Question: What is the main concern?
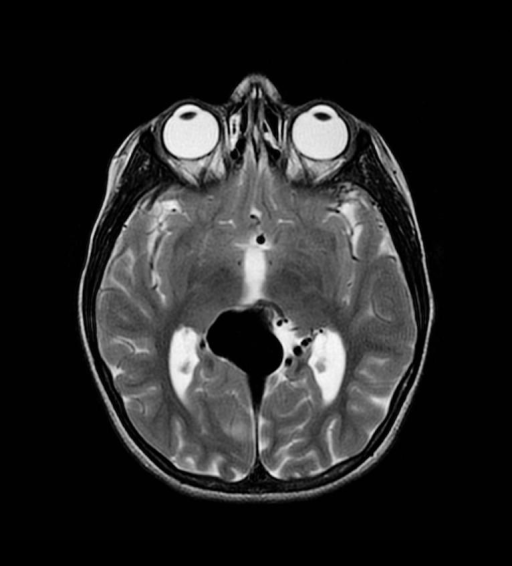
Answer: The findings suggest Chest radiograph demonstrates branching opacity in a bronchovascular distribution in the right middle lobe.
Review of prior imaging demonstrates presence of a Vein of Galen Malformation (VOM) with recent embolization treatment with Onyx. Multiple serpentine flow voids seen on MRI. Angiogram confirms shunting from multiple feeders into a dilated Vein of Galen, draining into an enlarged straight sinus.. Focal aneurysmal dilation in the region of the Vein of Galen. The patient might have a history of 8 yo girl for follow-up of after embolization of Vein of Galen Aneurysm with Onyx.  A Chest X-ray was ordered to confirm endotracheal tube placement following an uneventful post-operative course..